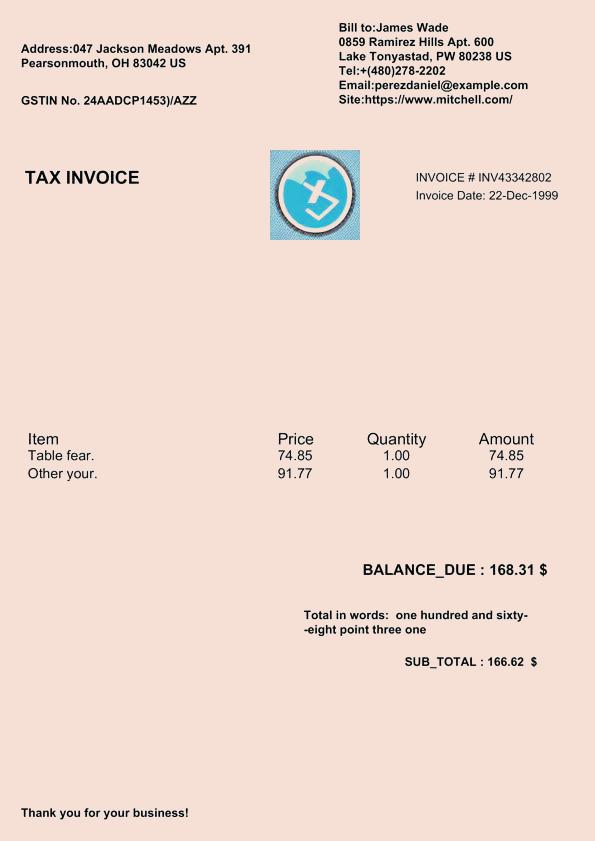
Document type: Invoice